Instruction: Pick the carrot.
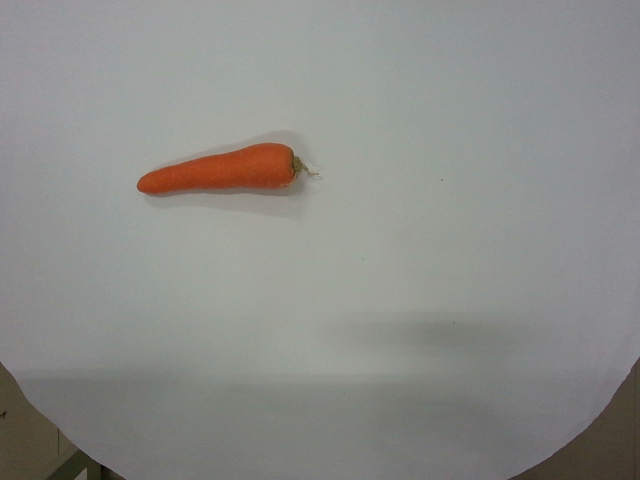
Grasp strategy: vertical